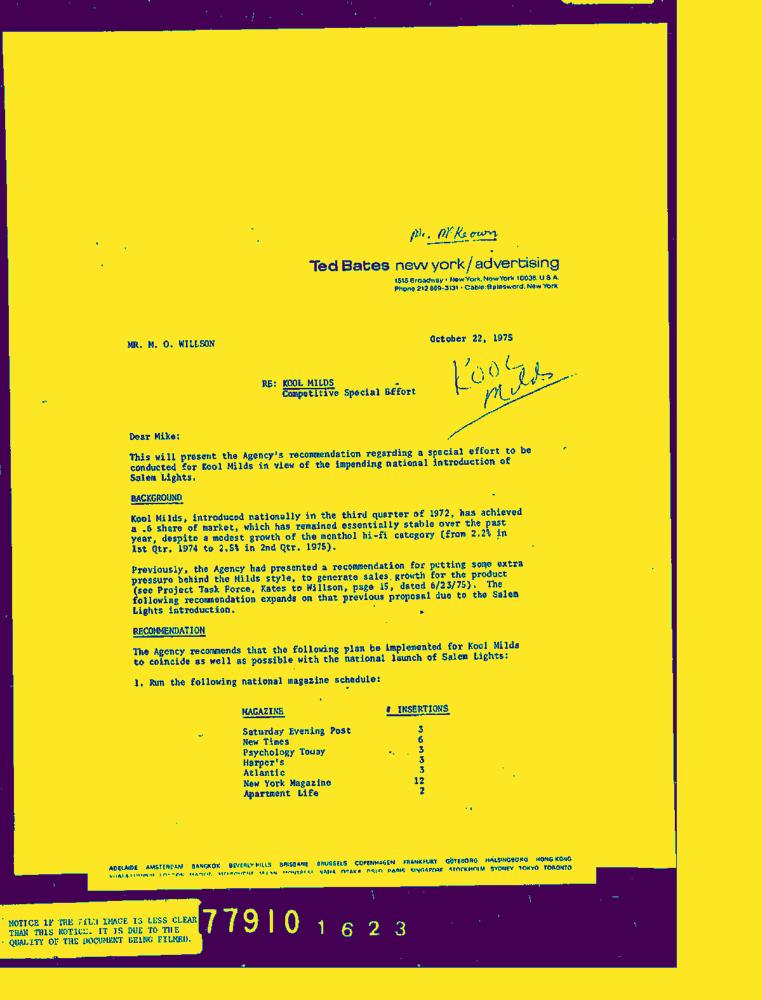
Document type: Letter-Doc